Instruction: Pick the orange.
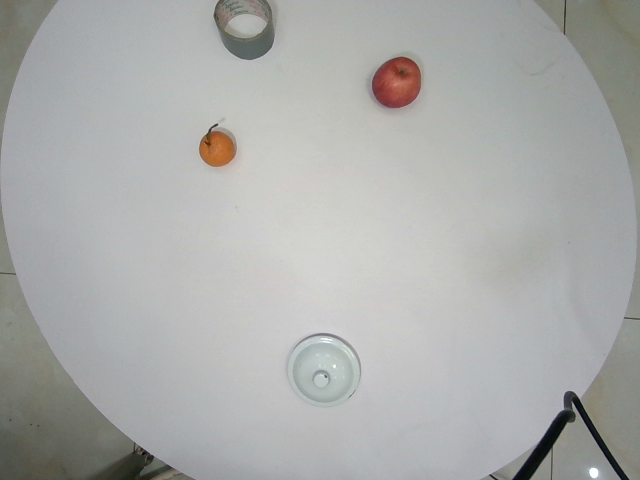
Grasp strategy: vertical